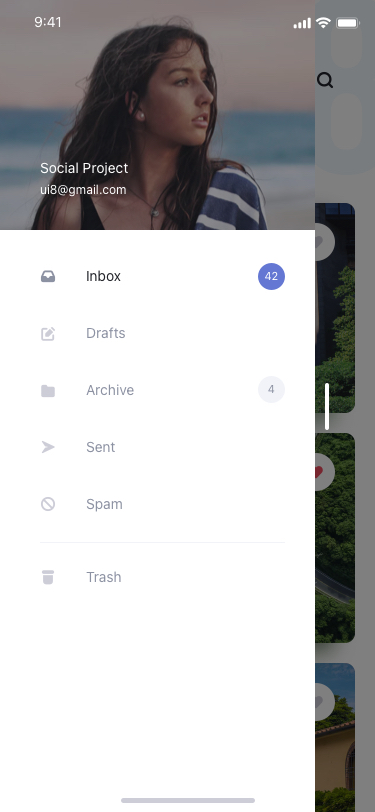
Text in this UI design:
ui8@gmail.com
Social Project
Spam
Sent
Archive
Drafts
Inbox
Trash